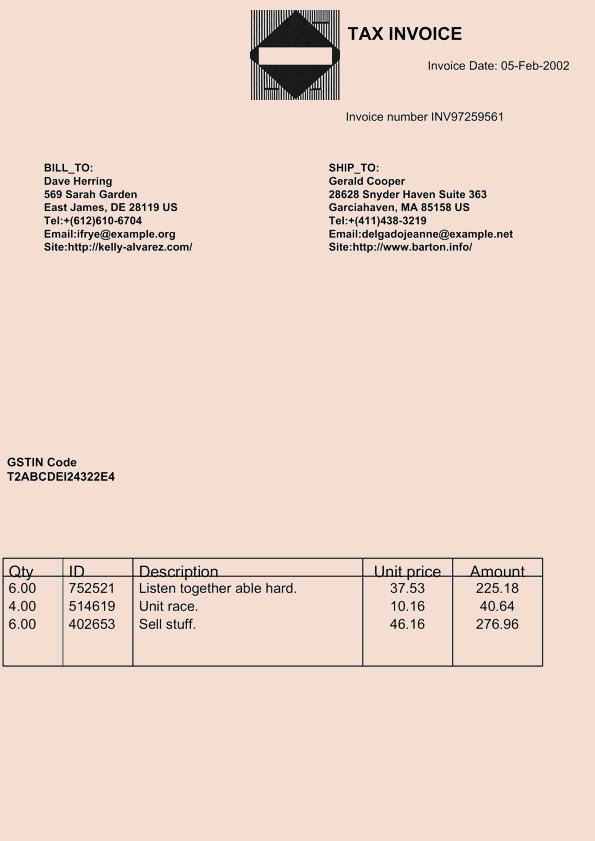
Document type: Invoice